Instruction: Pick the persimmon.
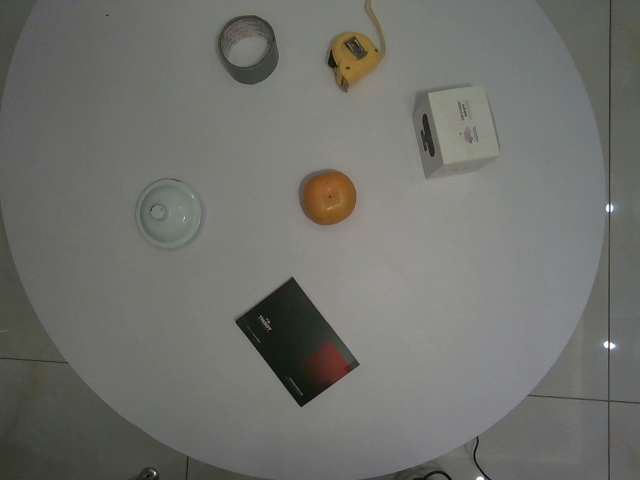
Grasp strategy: vertical